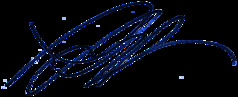
Signature of: tawna sanchez